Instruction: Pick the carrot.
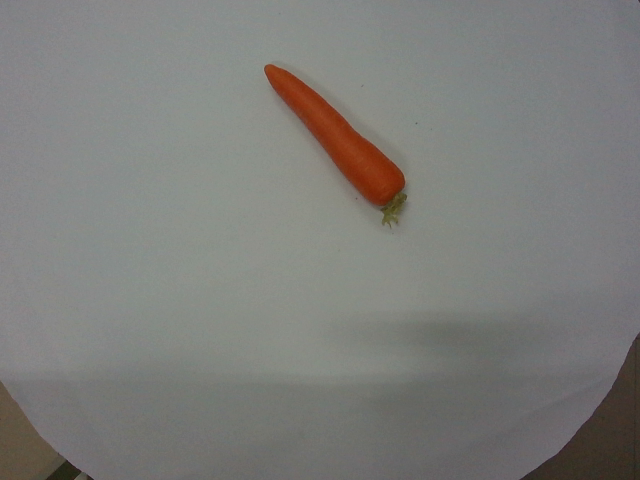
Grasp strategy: vertical